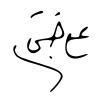
Signature of: ali jannati